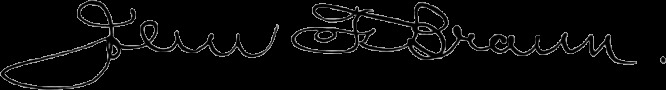
Signature of: john f braun